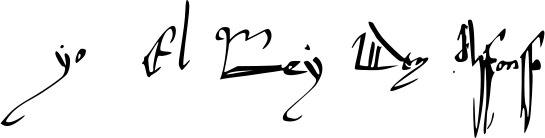
Signature of: alfonso xi of castile and leon